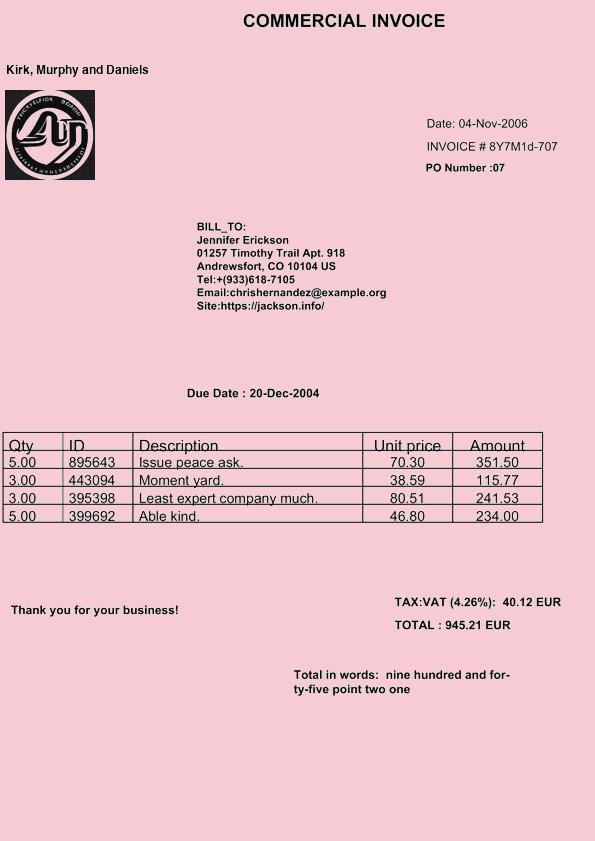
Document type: Invoice